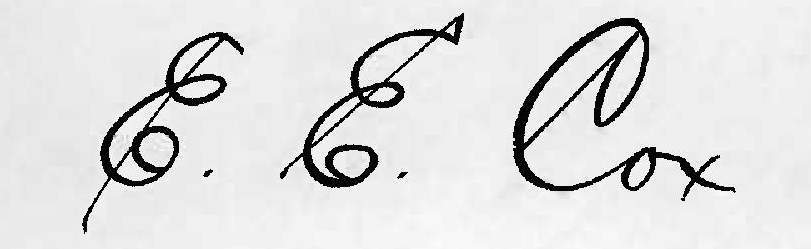
Signature of: edward everett cox